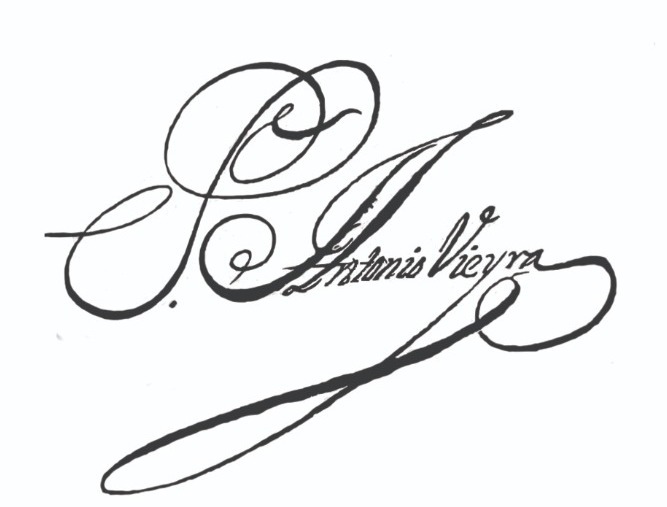
Signature of: antónio vieira